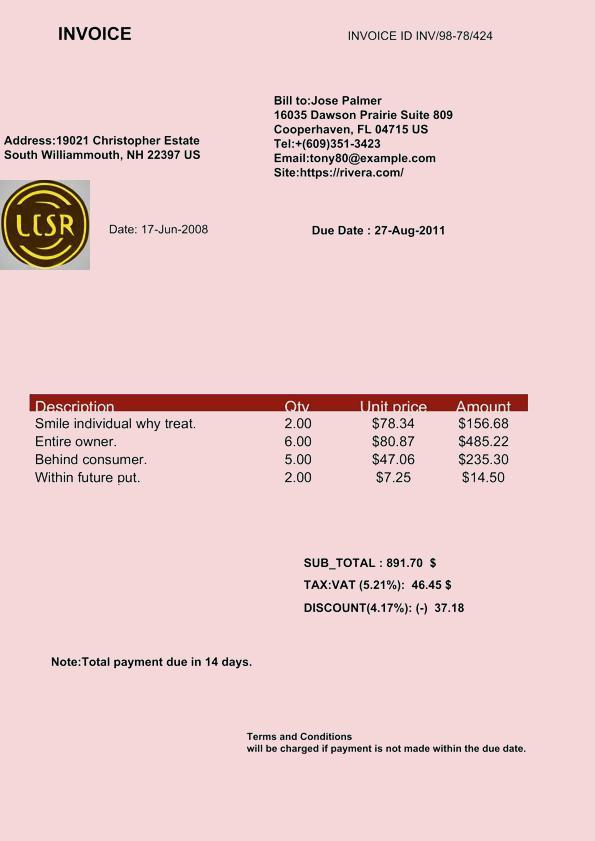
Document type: Invoice